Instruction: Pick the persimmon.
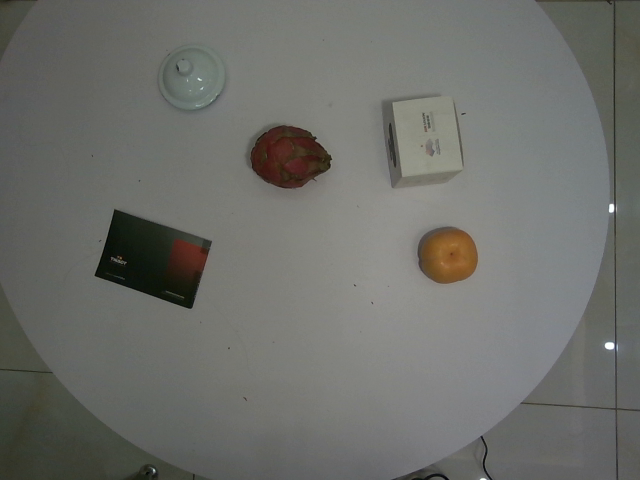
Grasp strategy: vertical